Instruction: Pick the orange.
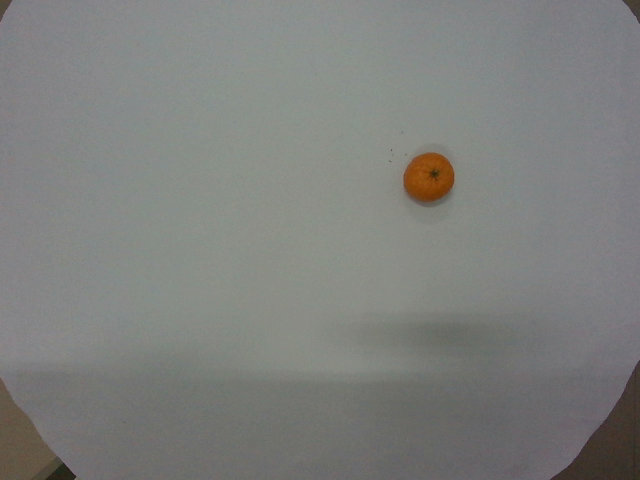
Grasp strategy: vertical